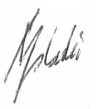
Signature of: q127388247